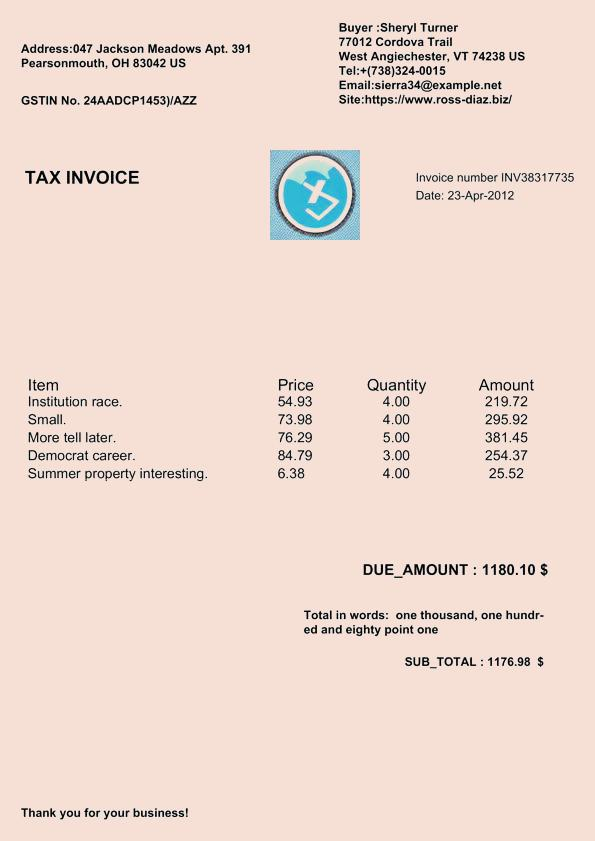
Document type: Invoice